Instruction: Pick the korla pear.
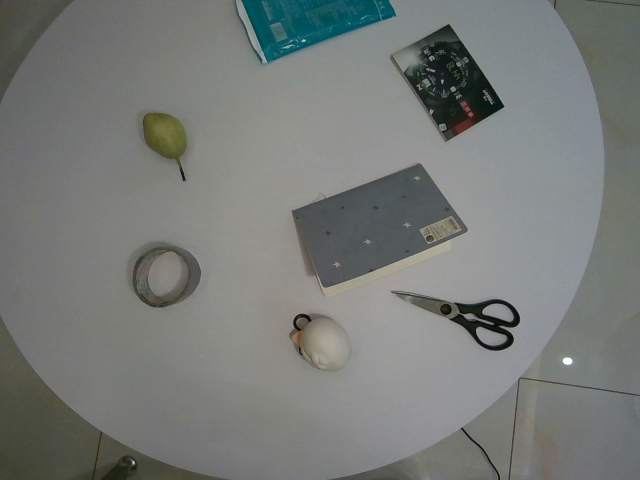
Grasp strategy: vertical